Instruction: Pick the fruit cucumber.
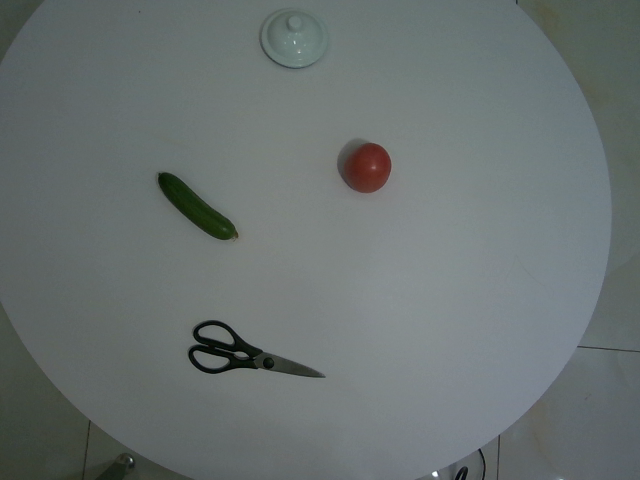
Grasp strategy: vertical